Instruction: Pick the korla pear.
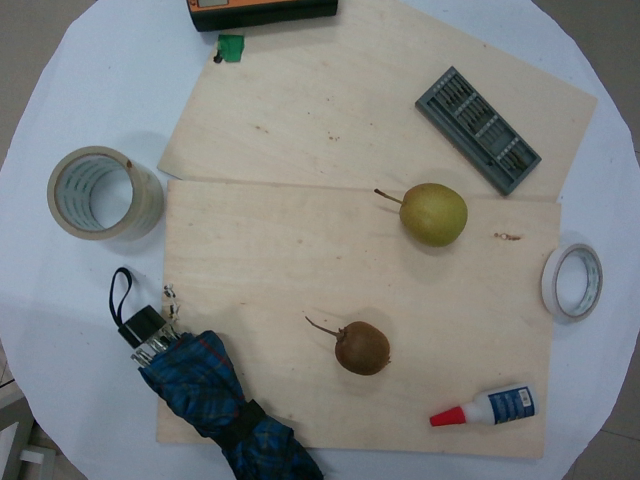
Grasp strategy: vertical